Question: What is the estimated tax bill amount according to the document?
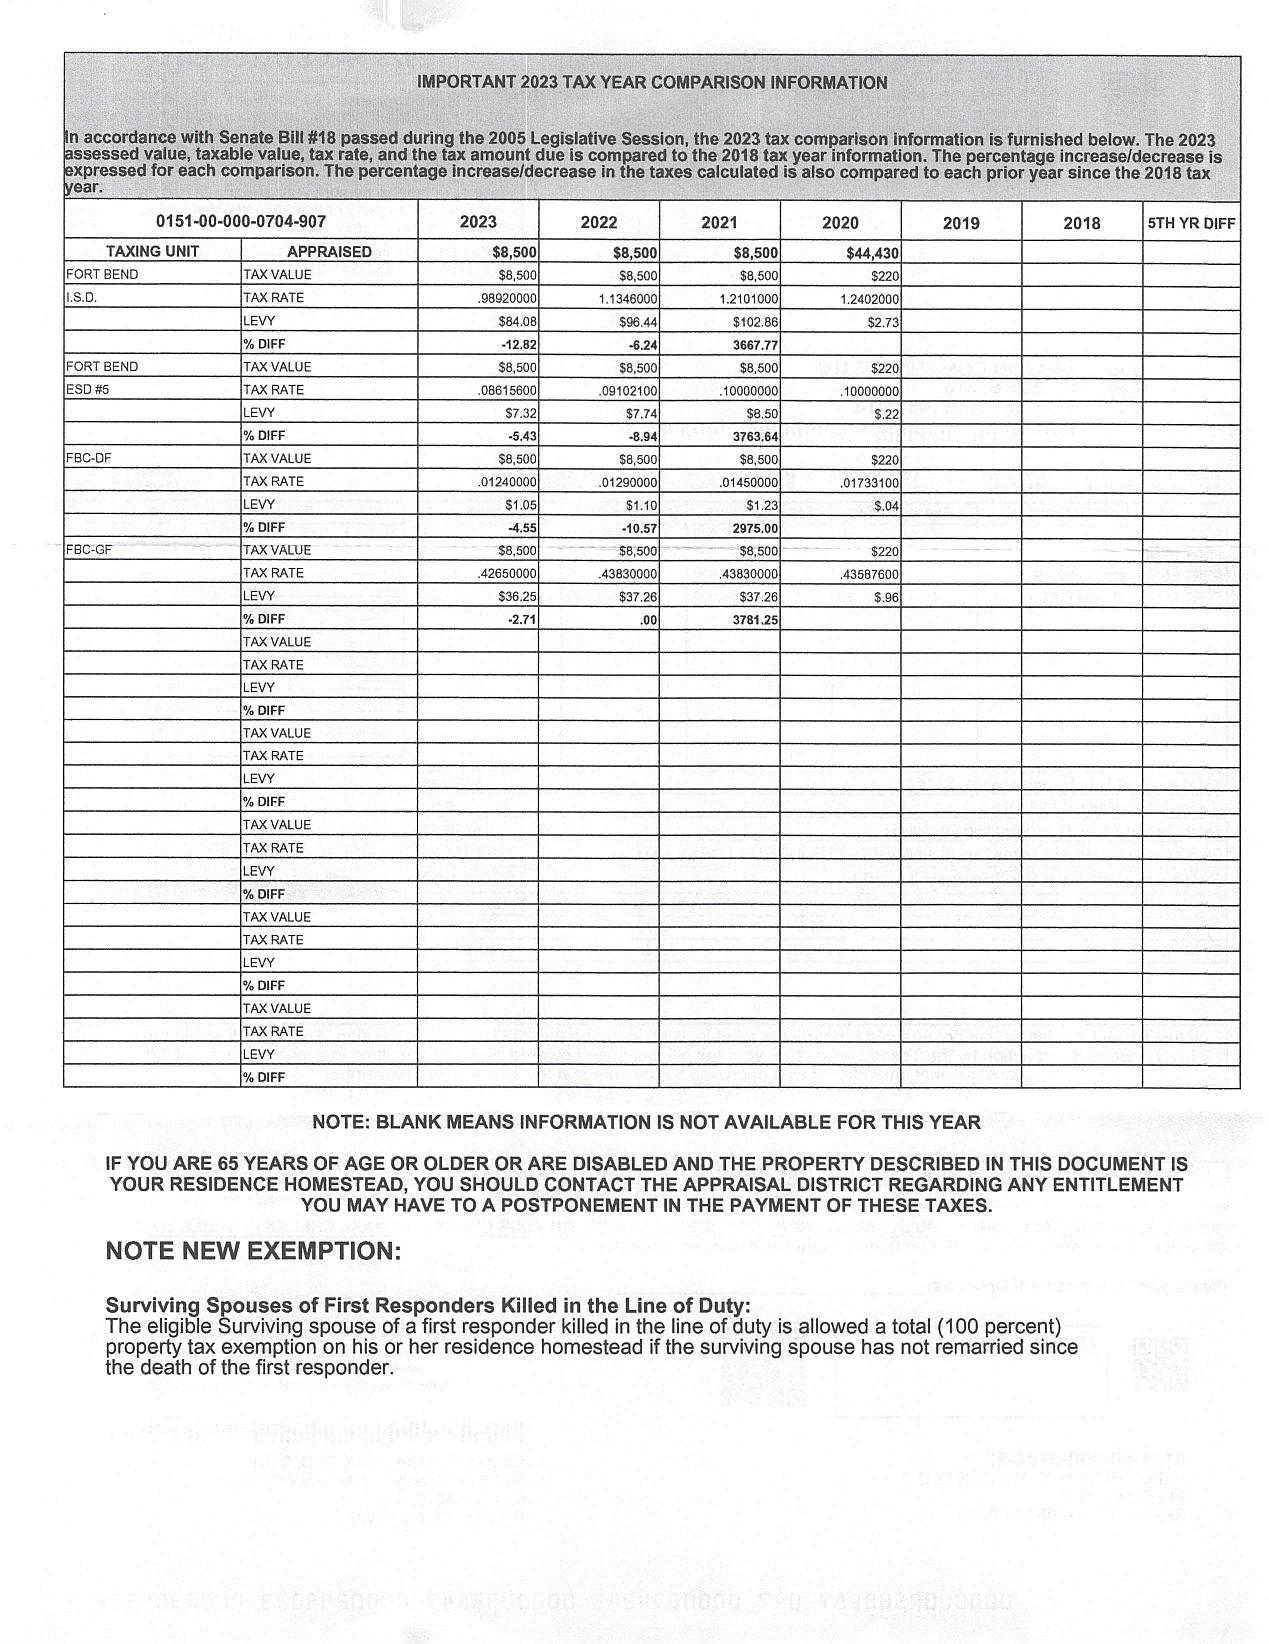
Answer: "1,845,000"